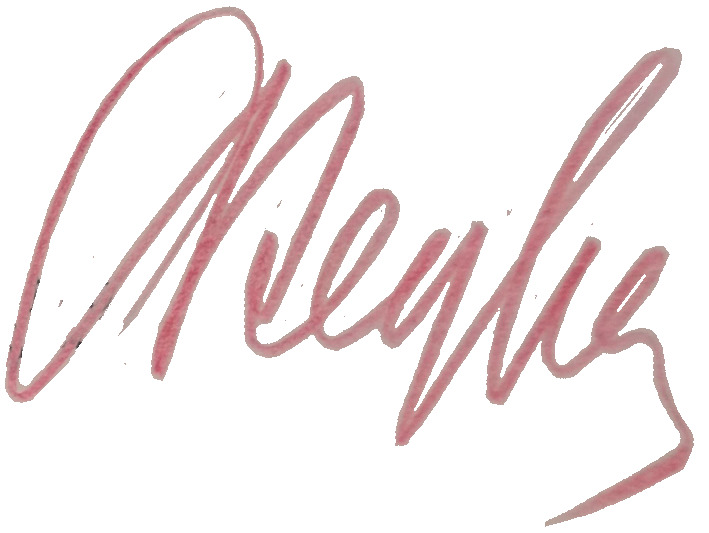
Signature of: ivan fedko